Question: What type of tax is indicated in the document, personal property or real estate?
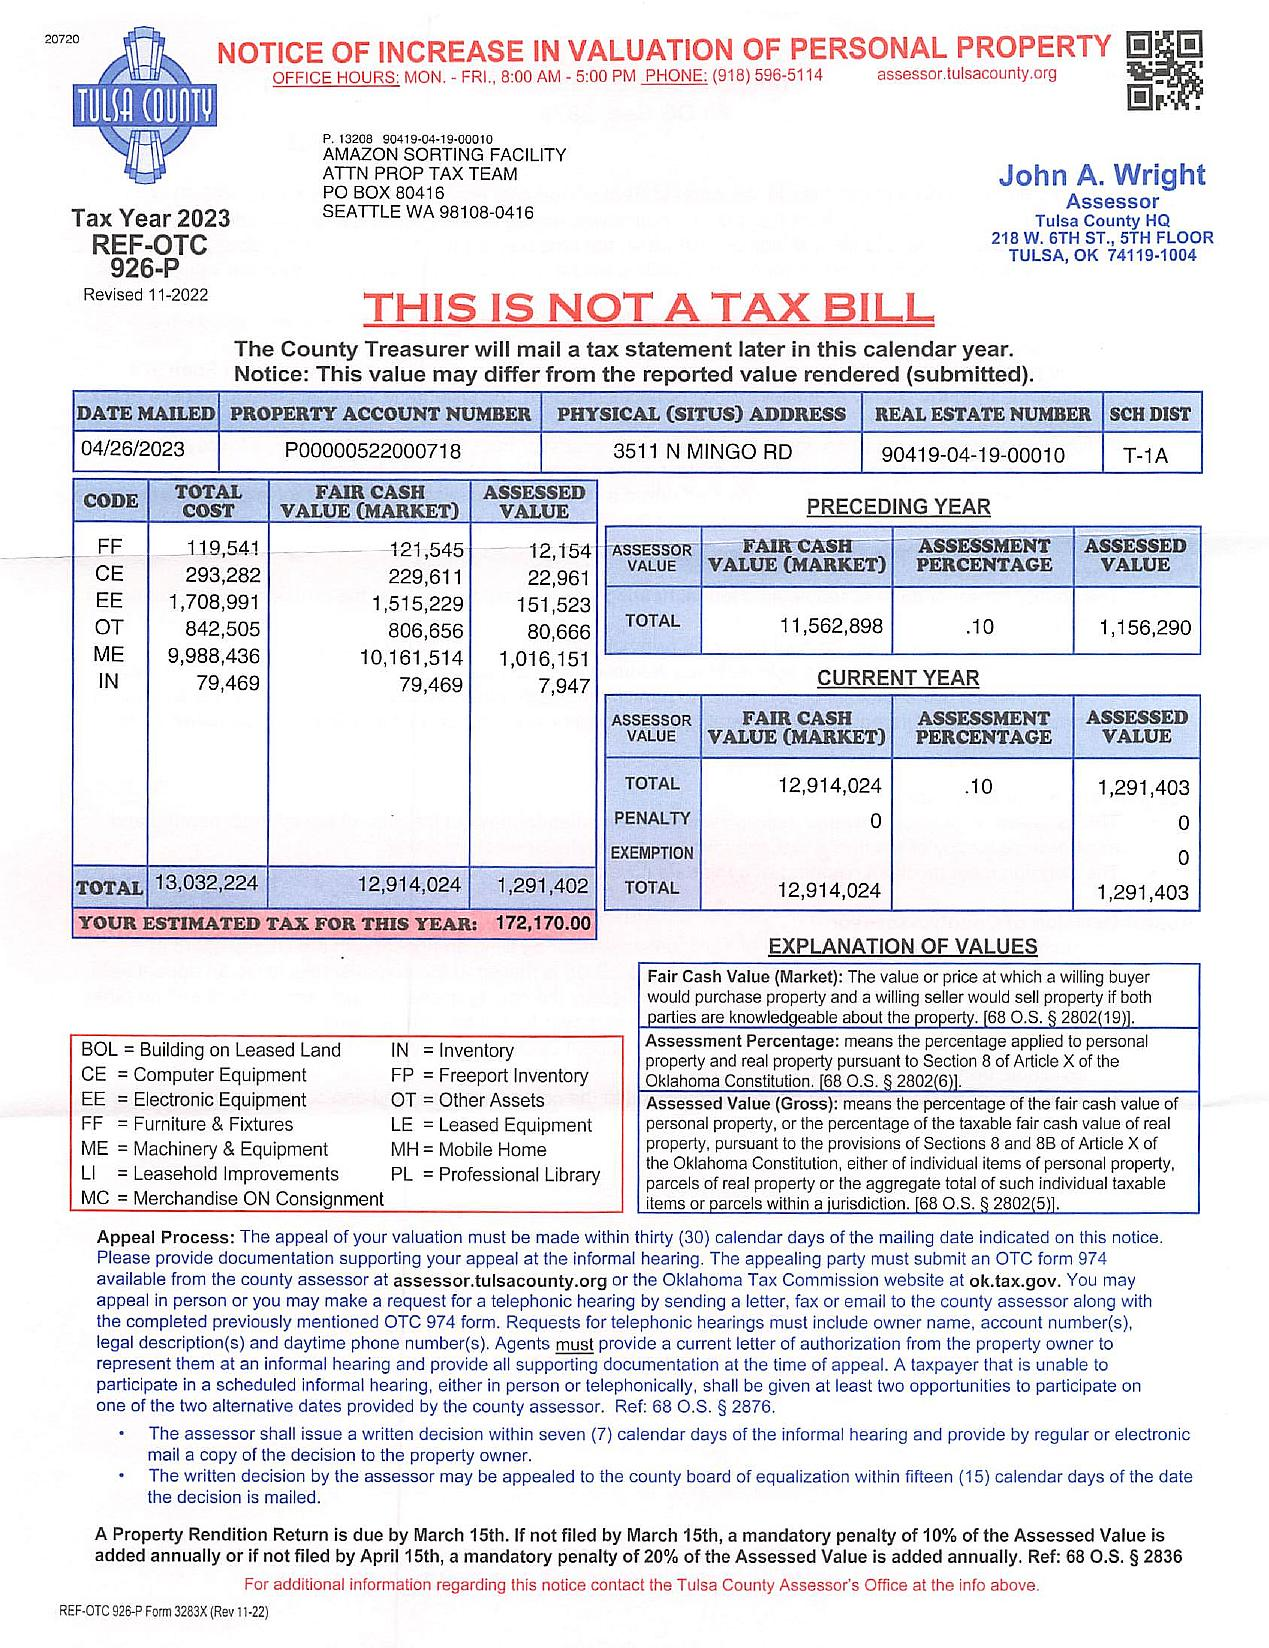
Answer: "Personal Property"